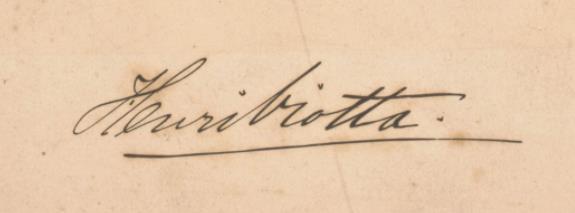
Signature of: henri viotta